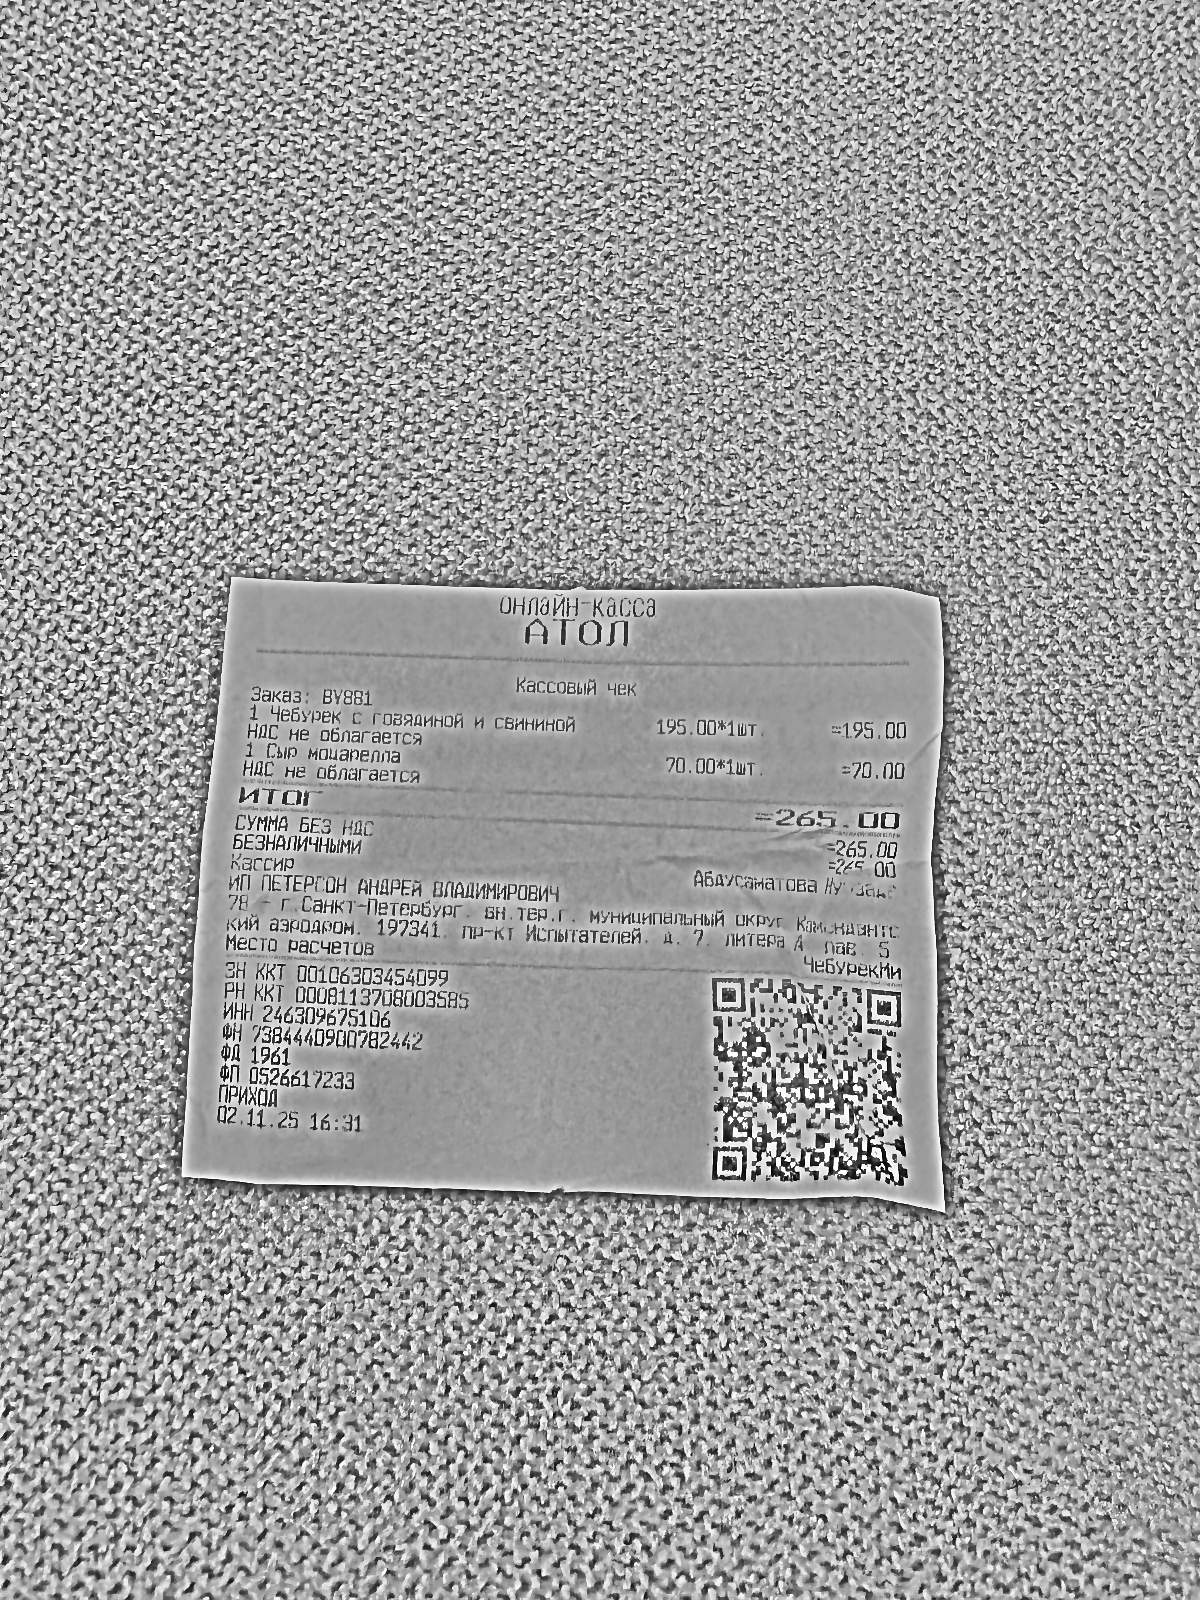
Продавец: ИП ПЕТЕРСОН АНДРЕЙ ВЛАДИМИРОВИЧ
ИНН: 246309675106
Дата: 02.11.25
Товары: 1 Чебурек с говядиной и свининой; 1 Сыр моцарелла
Количество: 1; 1
Цена: 195.00; 70.00
Сумма: 195.00; 70.00
Итого: 265.00